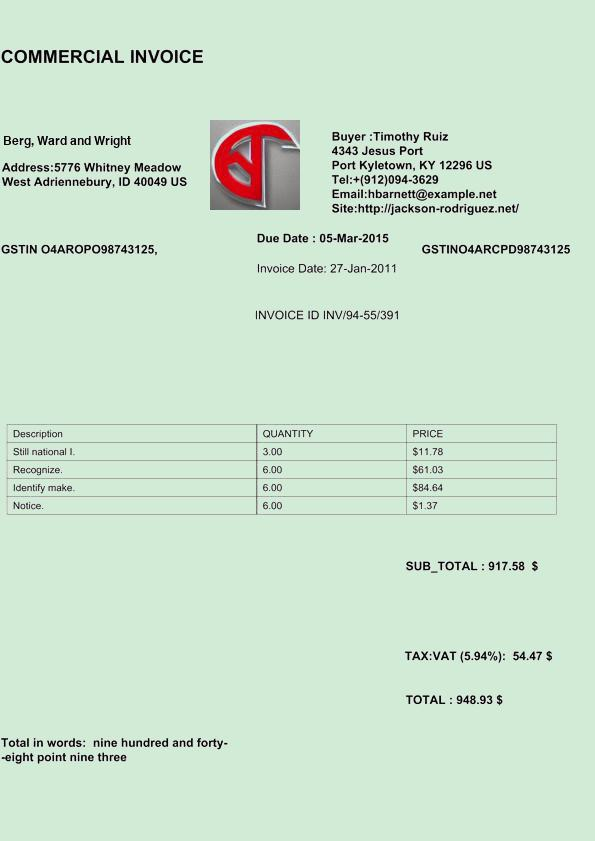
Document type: Invoice